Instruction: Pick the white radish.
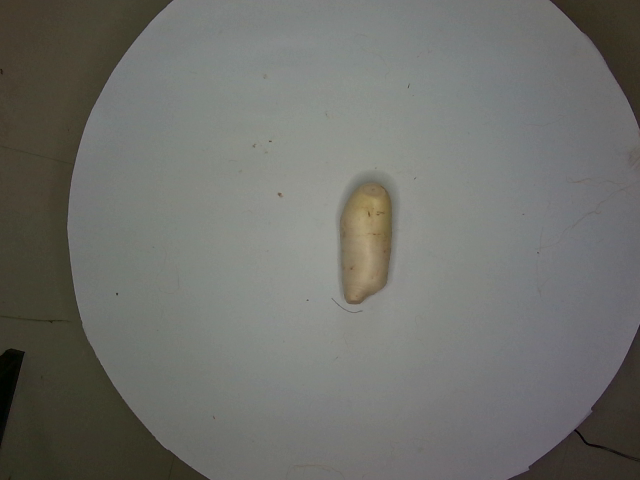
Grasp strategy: vertical